Question: What might the diagnosis be?
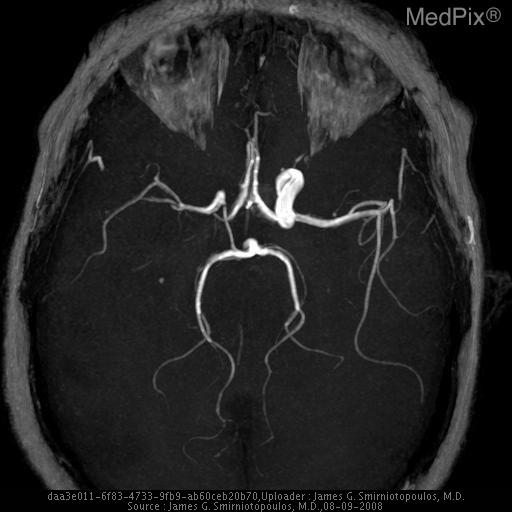
Answer: The possible diagnosis includes Dissection
Thrombosis
Cerebral Infarction.